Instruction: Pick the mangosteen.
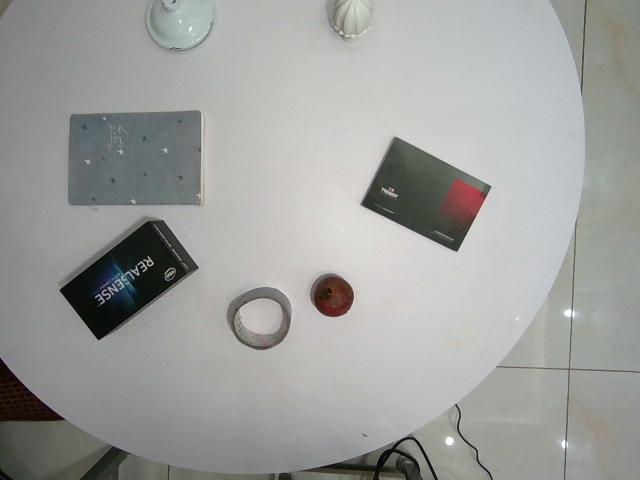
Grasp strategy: vertical